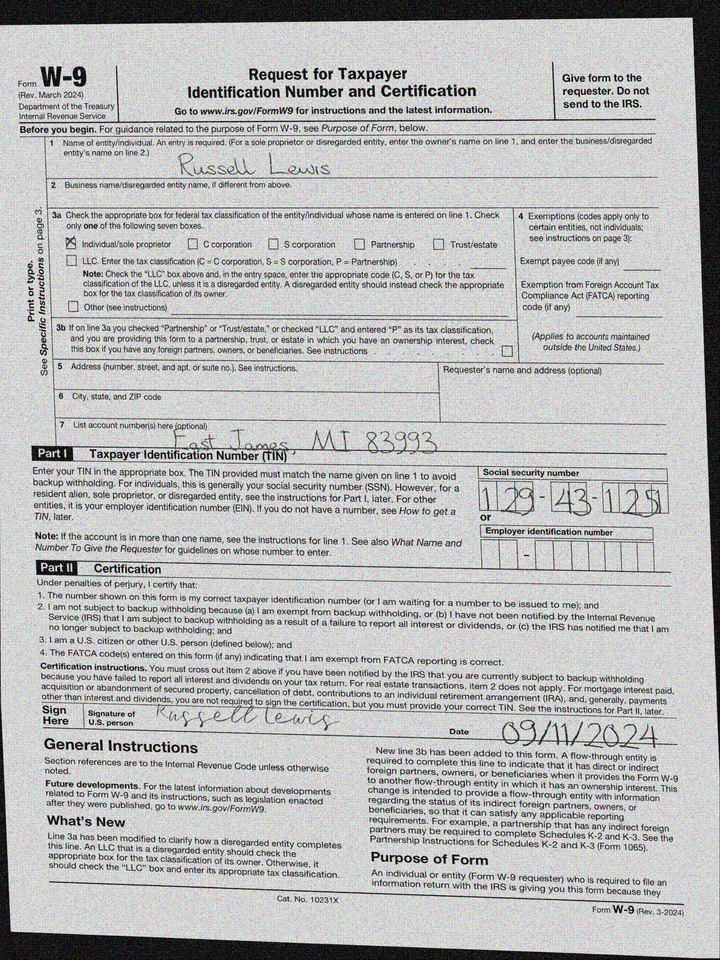
adr2: East James, MI 83993
cbx: yes
ssn: 129431251
enm: Russell Lewis
sdt: 09/11/2024